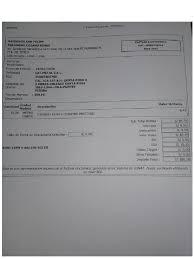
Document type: Invoice